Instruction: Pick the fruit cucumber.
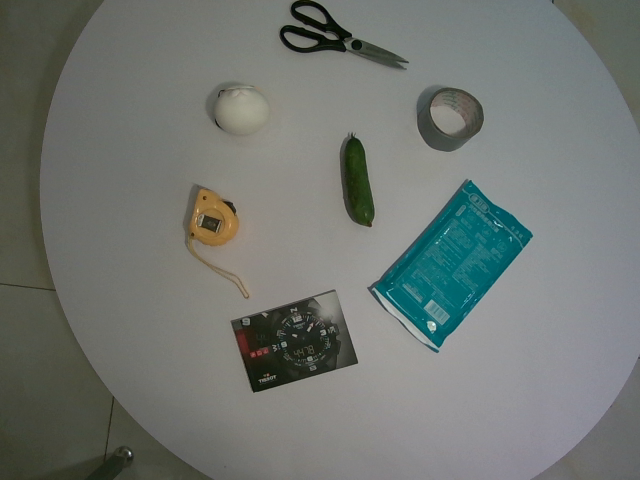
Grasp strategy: vertical